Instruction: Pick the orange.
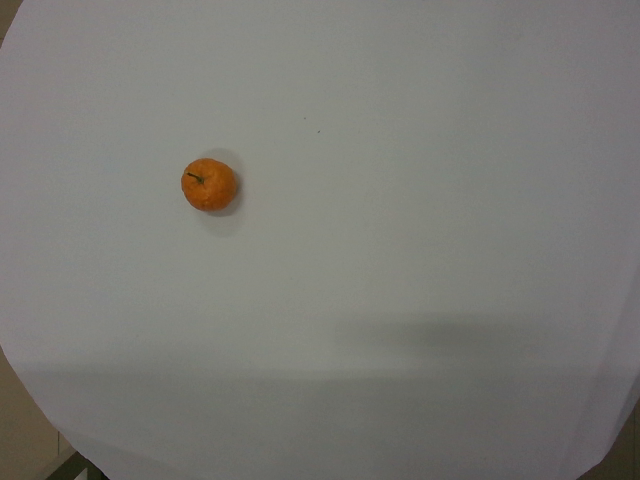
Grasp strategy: vertical